Question: In what way does the history help explain the case?
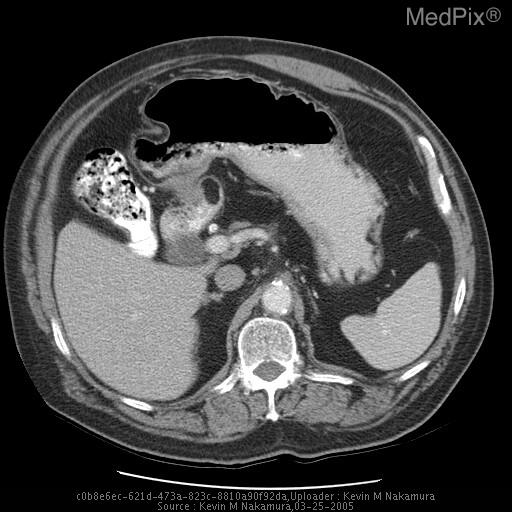
Answer: The patient's history of Sixty-three year-old man with upper abdominal discomfort. is key in understanding the case.